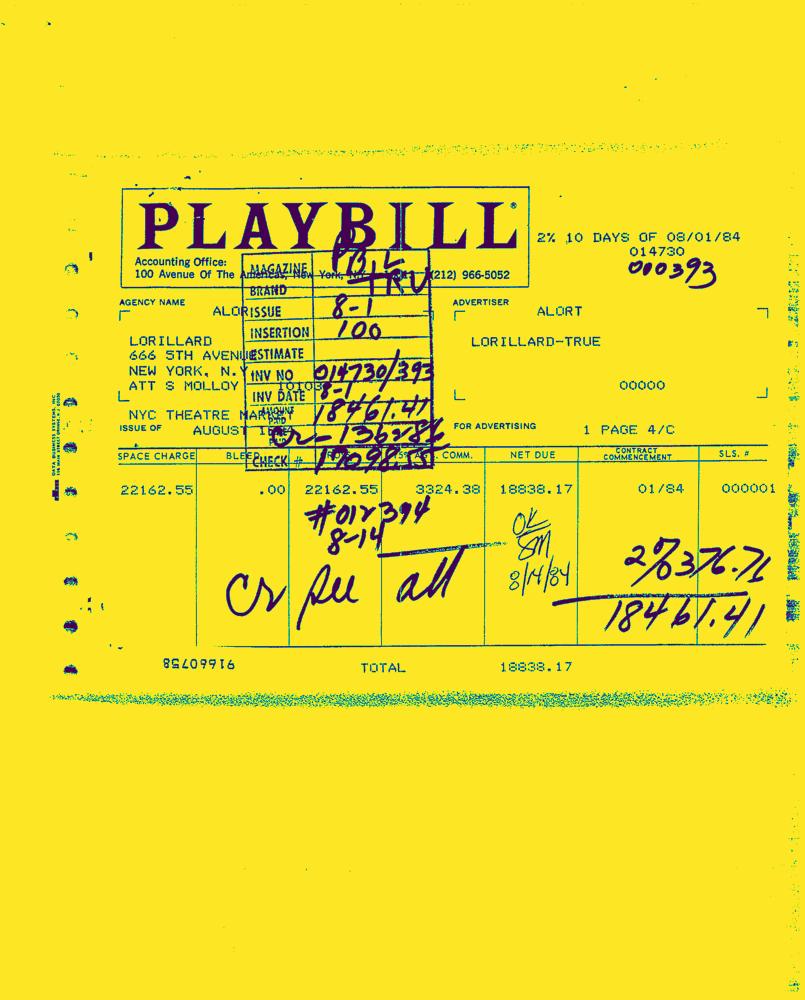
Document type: Invoice-Doc